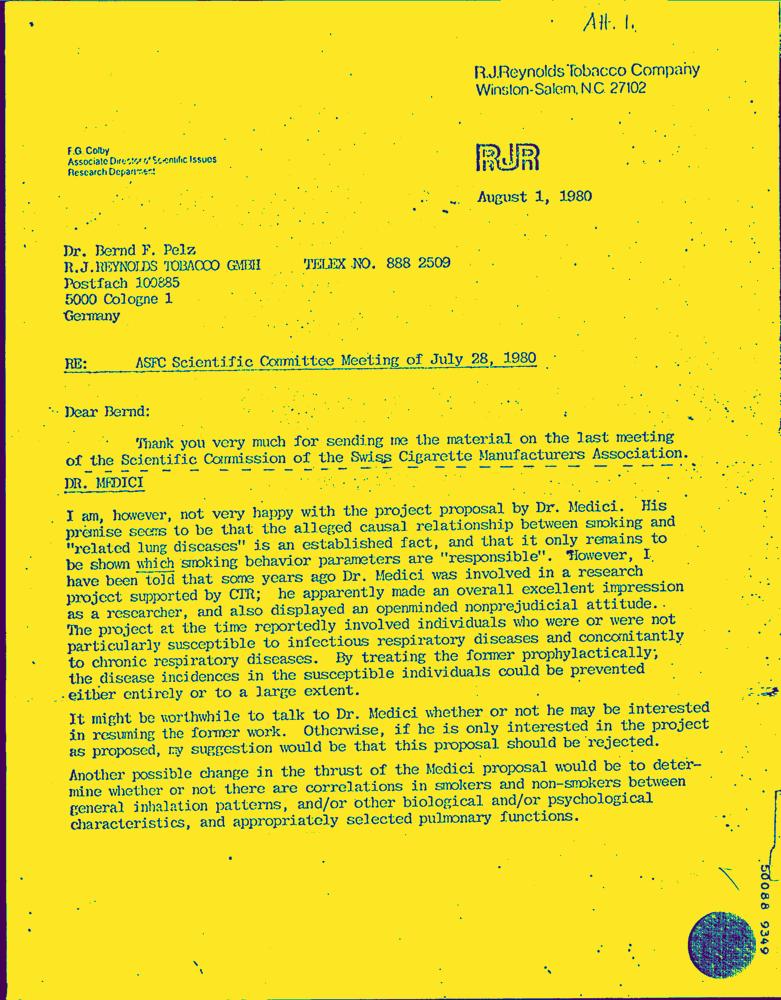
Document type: Letter-Doc